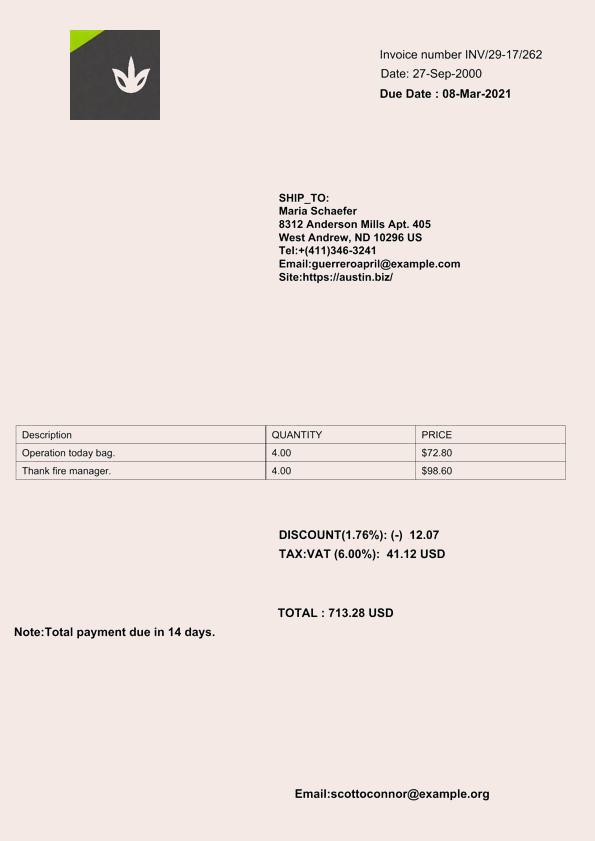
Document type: Invoice